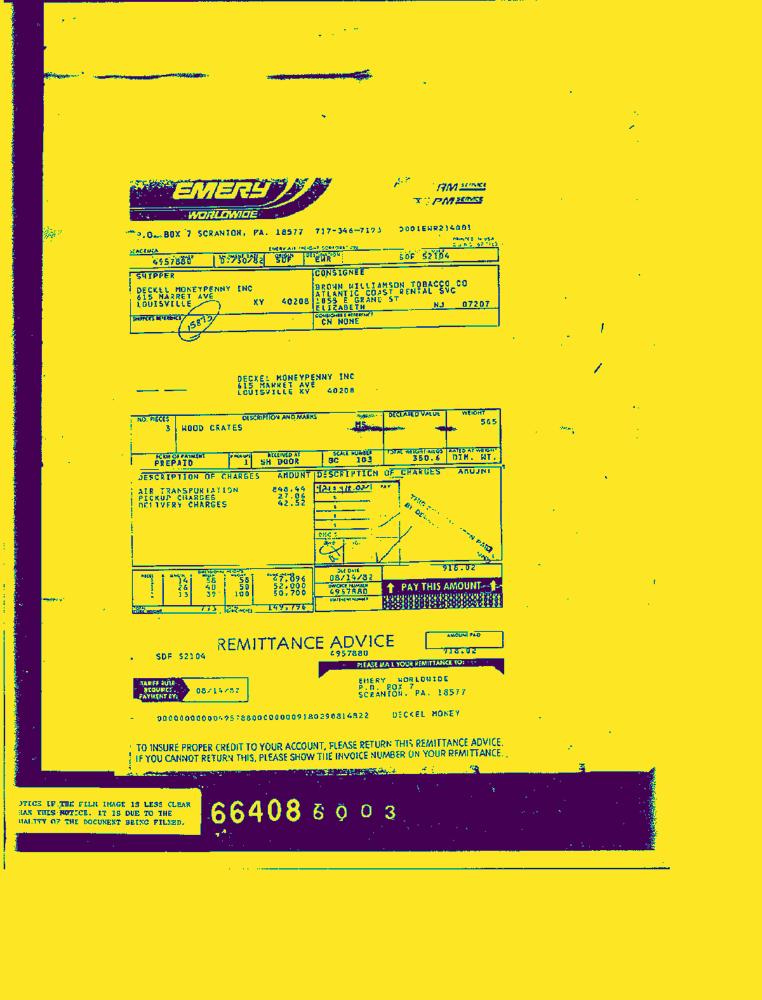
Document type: Invoice-Doc